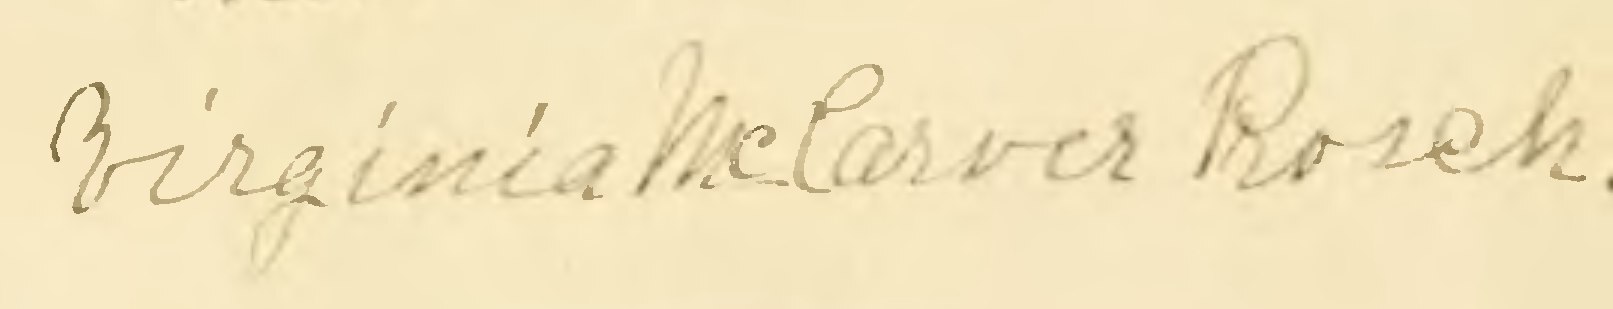
Signature of: virginia mccarver